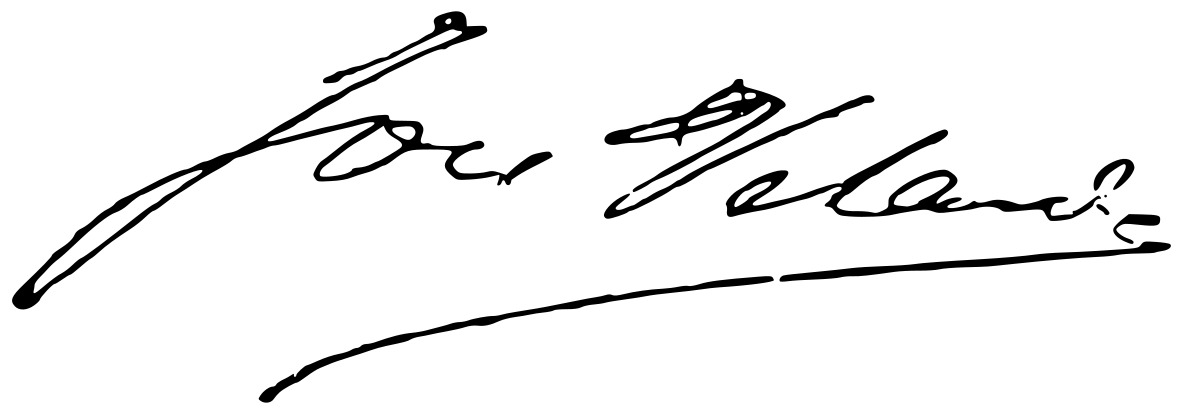
Signature of: josé velarde